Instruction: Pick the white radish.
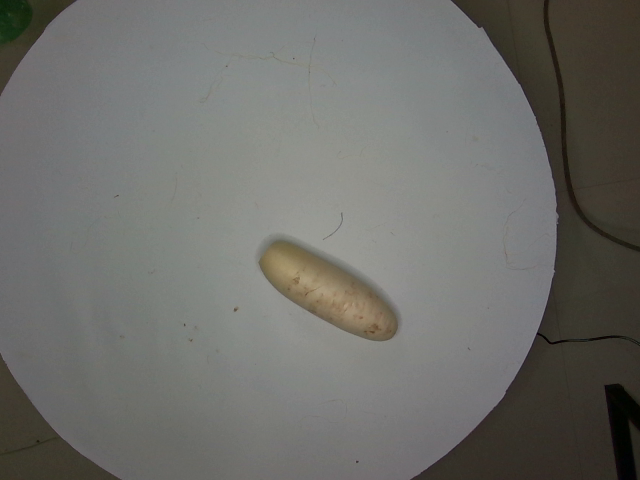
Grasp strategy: vertical